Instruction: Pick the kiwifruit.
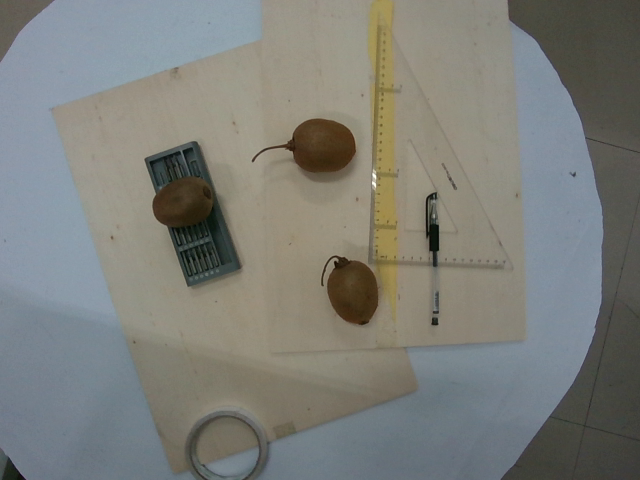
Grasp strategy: vertical